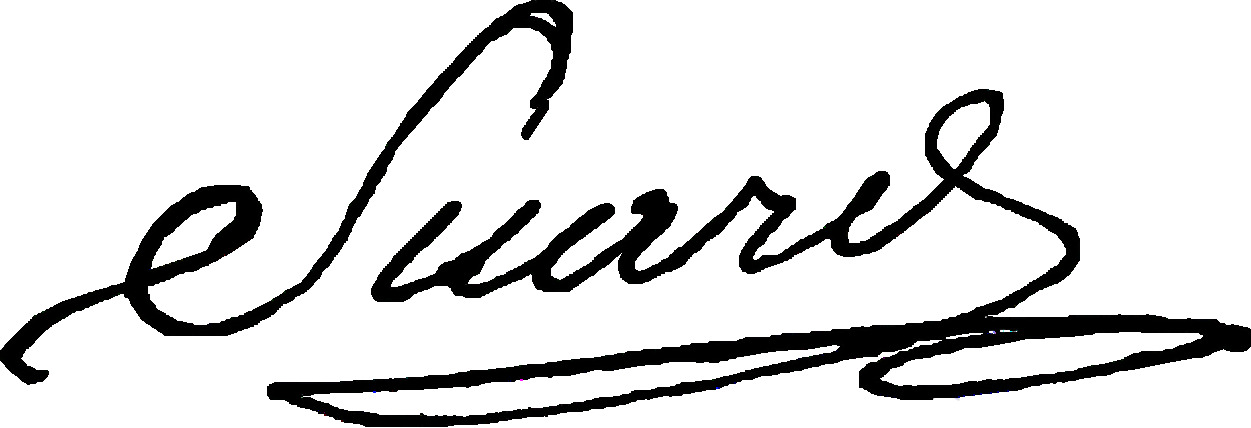
Signature of: jean baptiste antoine suard